Question: What appears to be the issue?
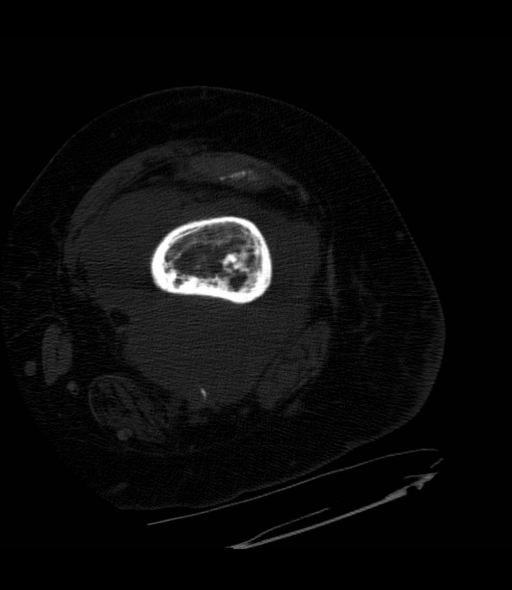
Answer: The findings suggest 1) Anteroposterior radiograph of the left knee demonstrates areas of osteolysis in the distal metaphysis of the femur.
2) Lateral radiograph of the left knee demonstrates extensive cortical thickening  with foci of osteolysis in the visualized distal femur and some deformity of the femur most marked in the distal metadiaphysis and the medial femoral condyle
3) 3-phase methylene diphosphonate (MDP) 99-m bone scintigraphy demonstrates increased radiopharmaceutical uptake in the distal left femur.  The 20-hour delayed fused images (99m Tc-MDP with 111-In-WBC) showed concordant dual tracer accumulation in the distal left femur consistent with osteomyelitis.
4) Axial CT of the left knee with bone windows demonstrates sclerotic medullary and cortical changes of the left mid and distal femur with cortical lucencies and acute nonfatty medullary inflammatory changes.  An osseous sequestrum is present in the distal posterior femur.  At the level of the condyles, the medullary canal communicates through a cortical defect into the soft tissues.. Axial CT of the left femur with bone windows demonstrates sclerotic medullary and cortical changes of the left mid and distal femur with cortical lucencies and acute nonfatty medullary inflammatory changes.  An osseous sequestrum is present in the distal posterior femur.  At the level of the condyles, the medullary canal communicates through a cortical defect into the soft tissues.. The patient might have a history of 82 y/o female with significant left knee pain for four days; the patient is asplenic and has a prior history of osteomyelitis in the same knee..